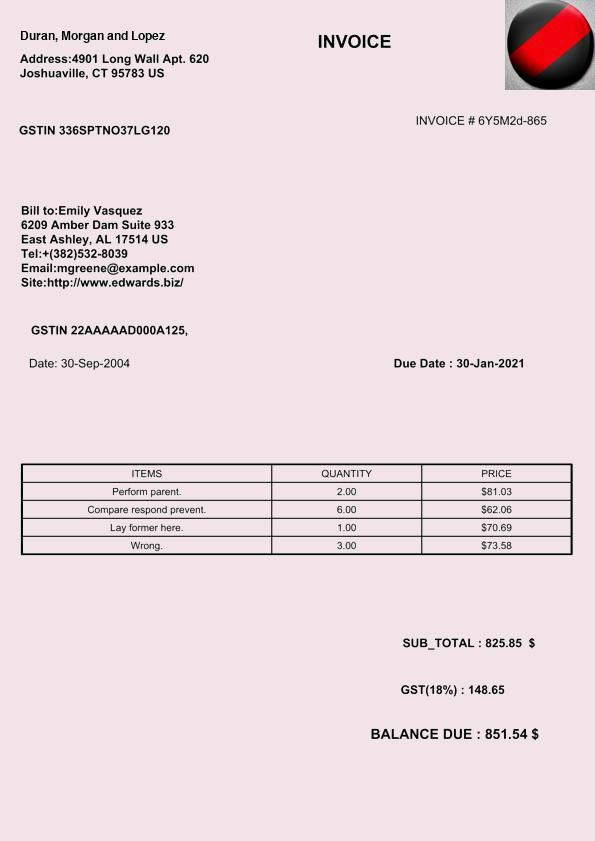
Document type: Invoice